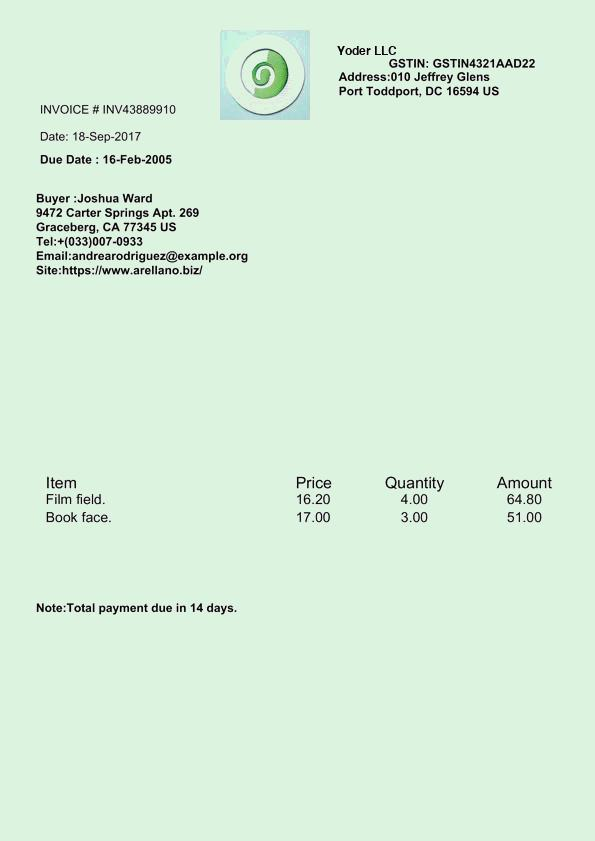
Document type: Invoice